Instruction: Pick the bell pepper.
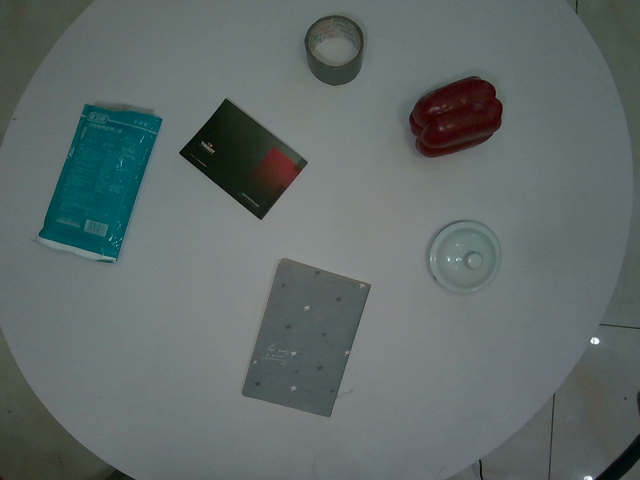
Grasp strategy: vertical